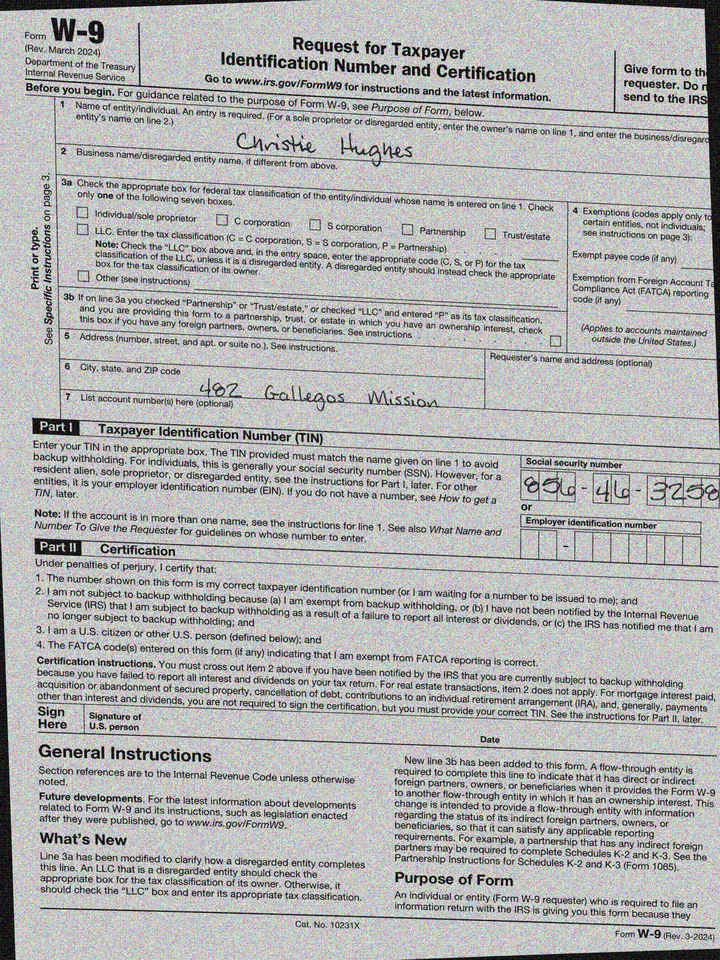
adr1: 482 Gallegos Mission
cbx: no
ssn: 856463258
enm: Christie Hughes